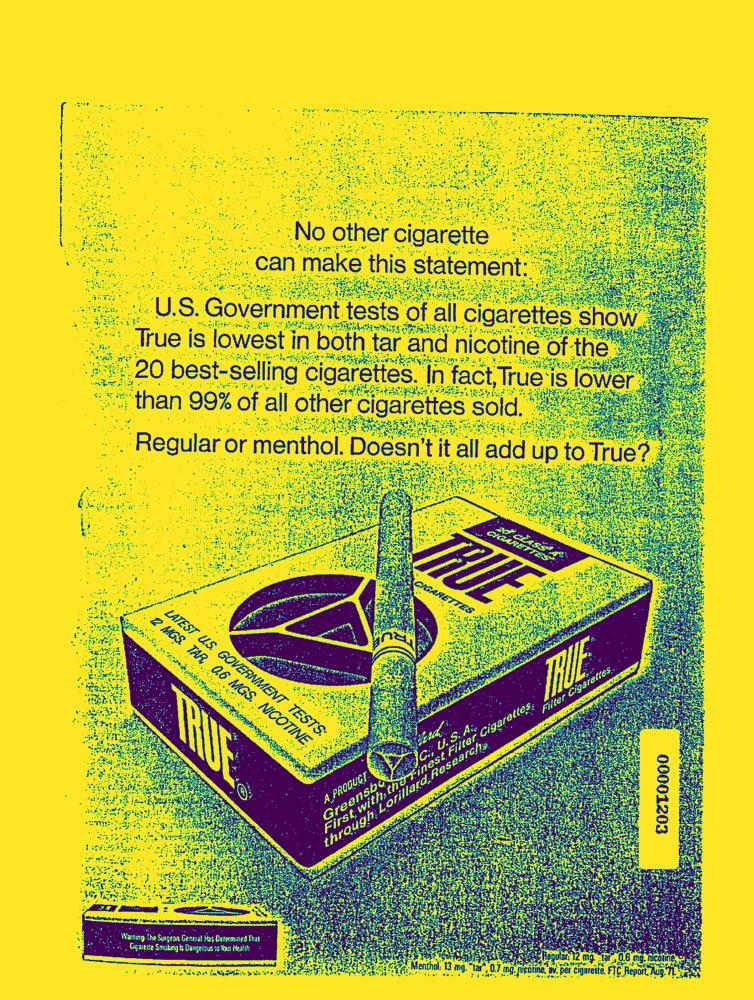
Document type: AD